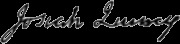
Signature of: josiah quincy ii